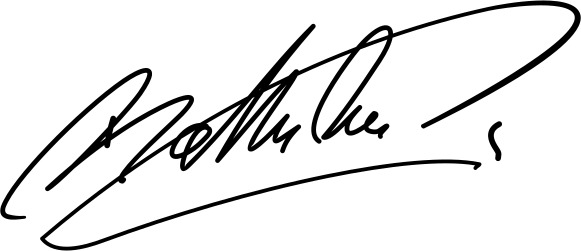
Signature of: belinda balluku